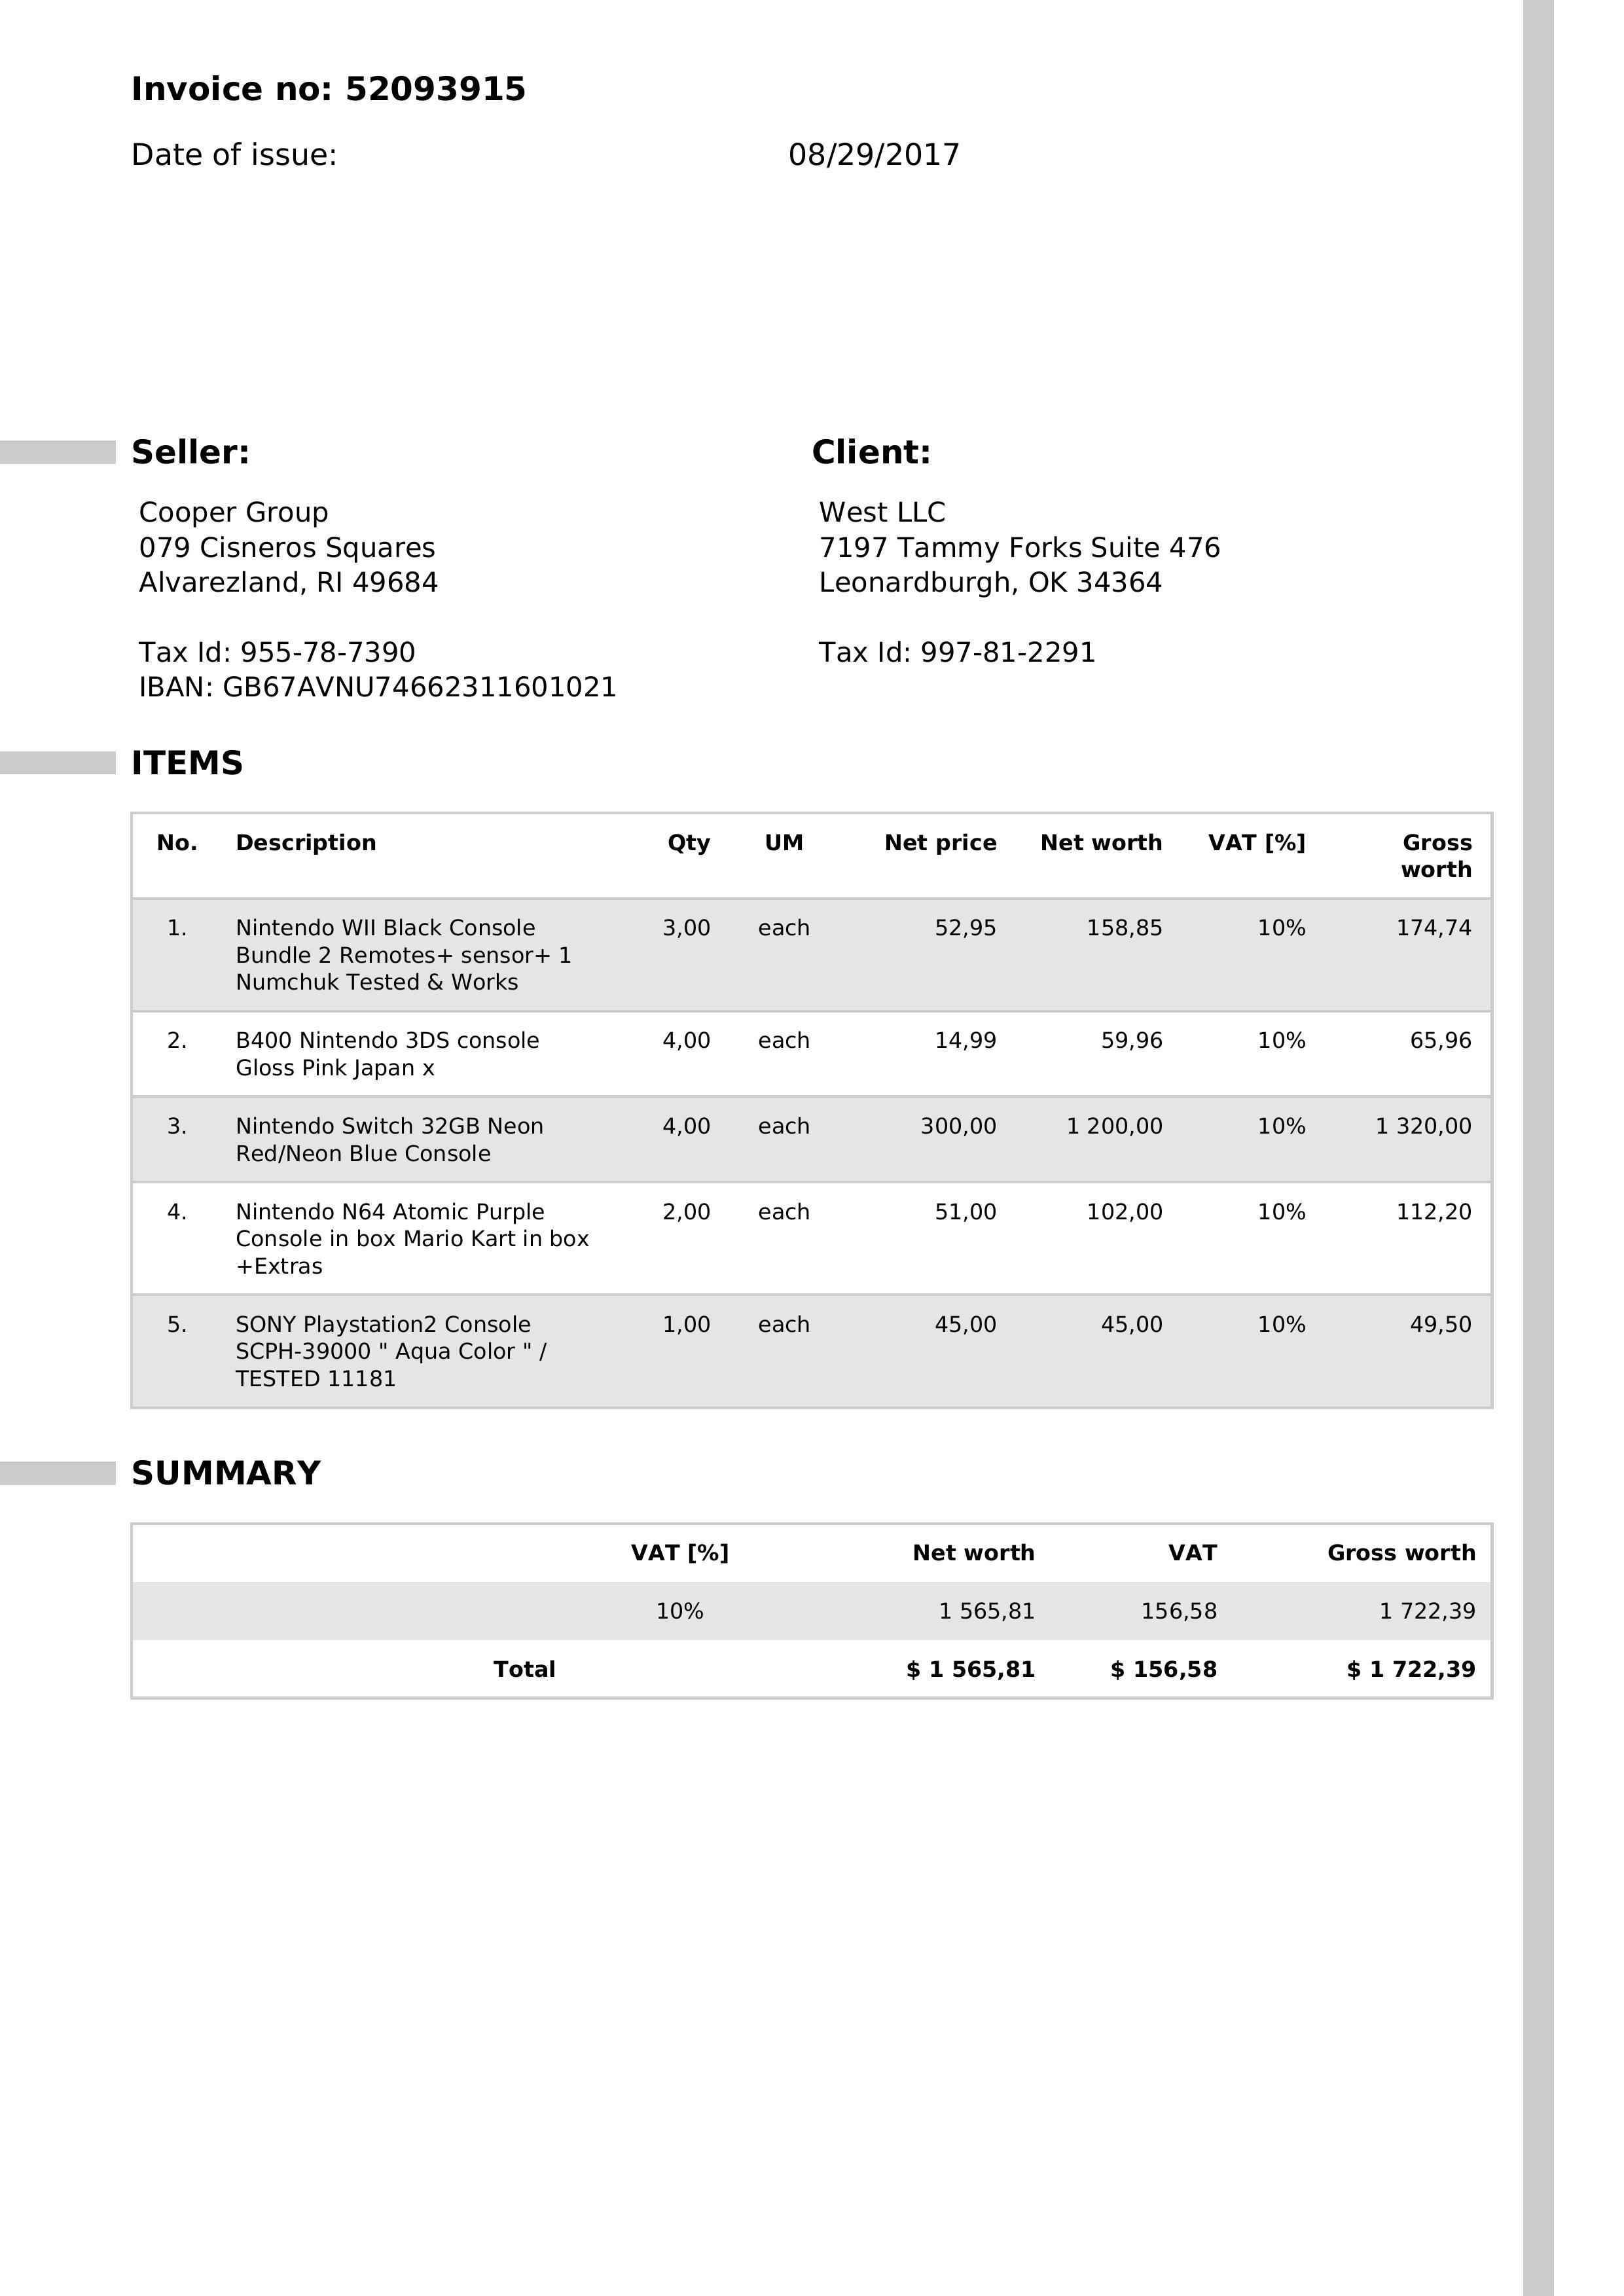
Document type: Invoice